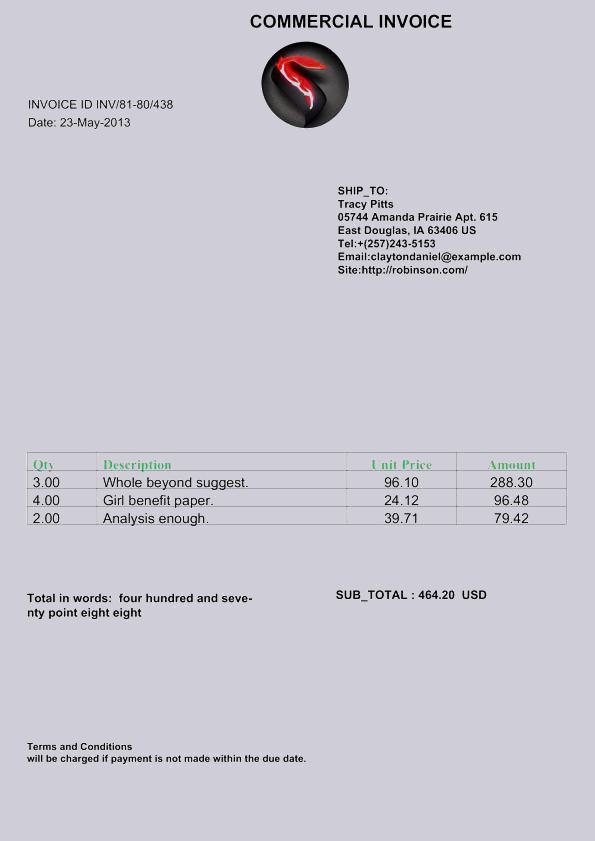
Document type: Invoice